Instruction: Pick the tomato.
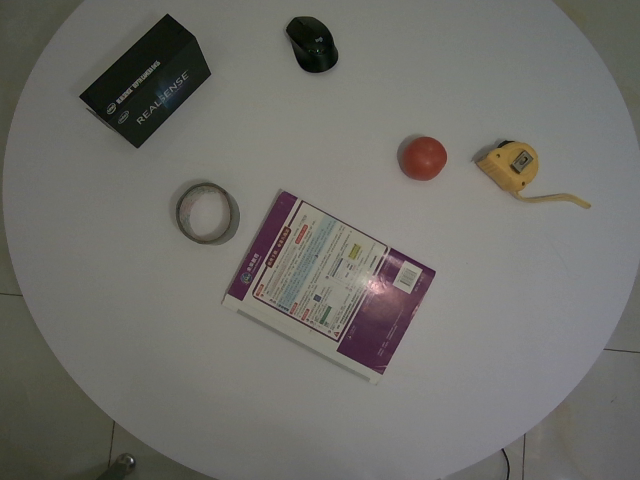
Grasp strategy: vertical